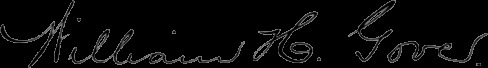
Signature of: william h gove